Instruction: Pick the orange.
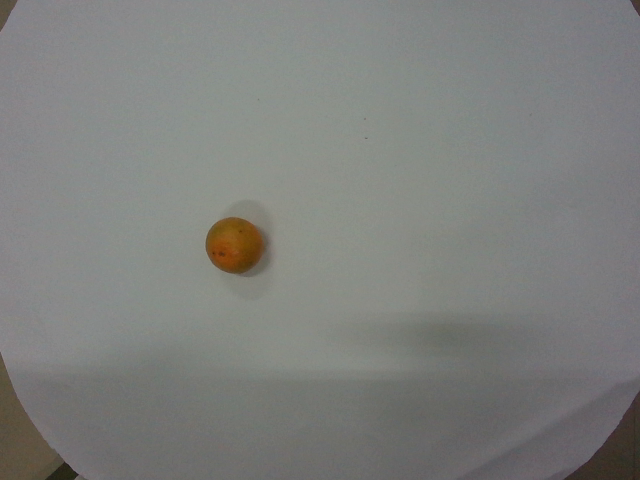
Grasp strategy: vertical